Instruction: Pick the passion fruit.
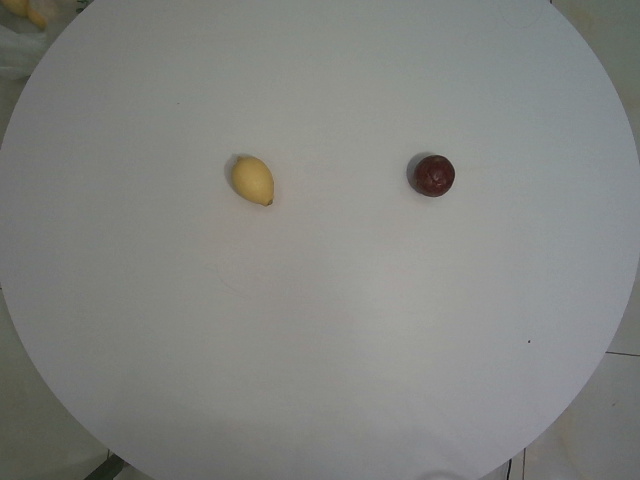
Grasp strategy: vertical